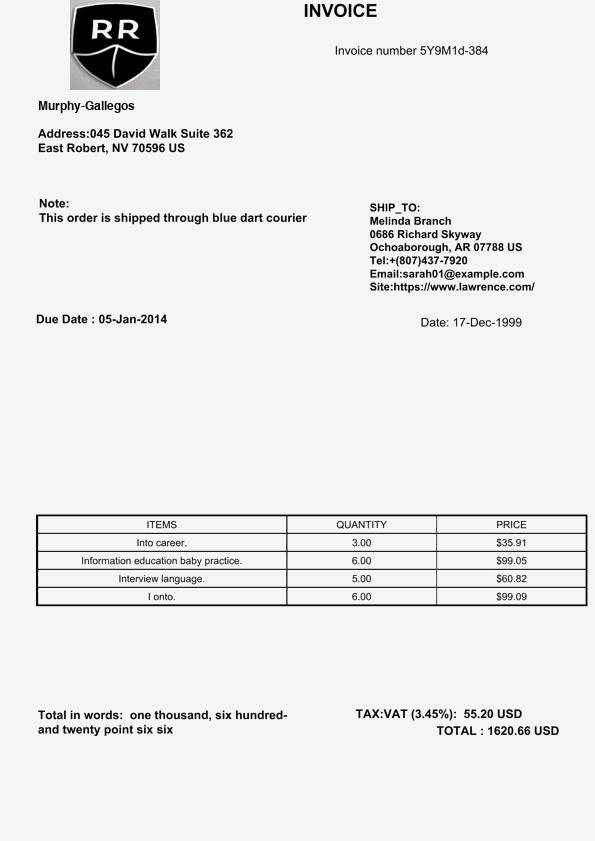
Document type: Invoice